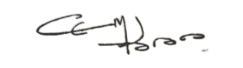
Signature of: cem karaca